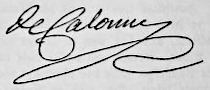
Signature of: charles alexandre de calonne